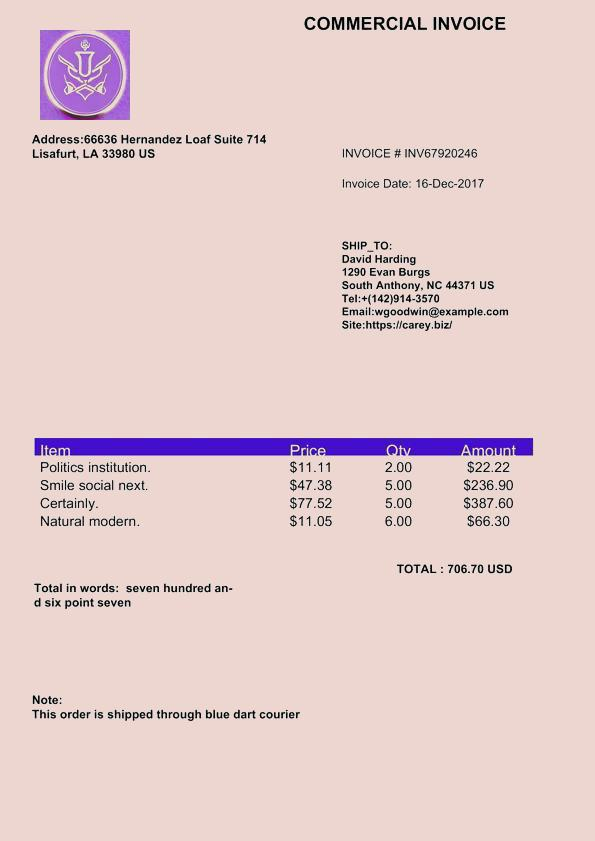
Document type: Invoice